Question: What is the suspected problem?
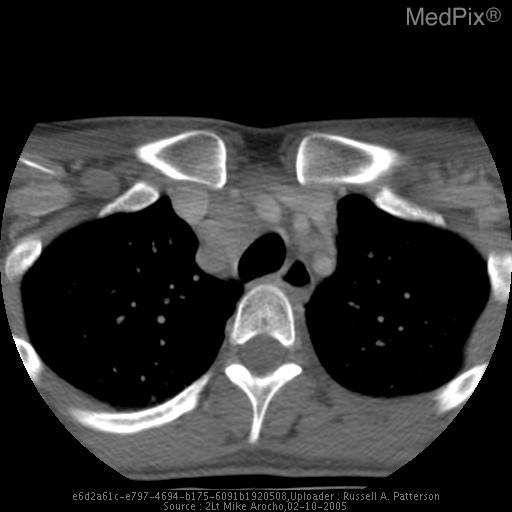
Answer: The findings suggest •  CXR: Enlargement of the right paratracheal stripe (8mm).
•  CT, neck:  2.4 x 2.4 cm mediastinal mass (enlarged lymph node). CT Slice Image (Axial)- enlarged lymph nodes anterior to trachea. The patient might have a history of 27 yr old woman with c/o lymphadenopathy and fatigue for several months.